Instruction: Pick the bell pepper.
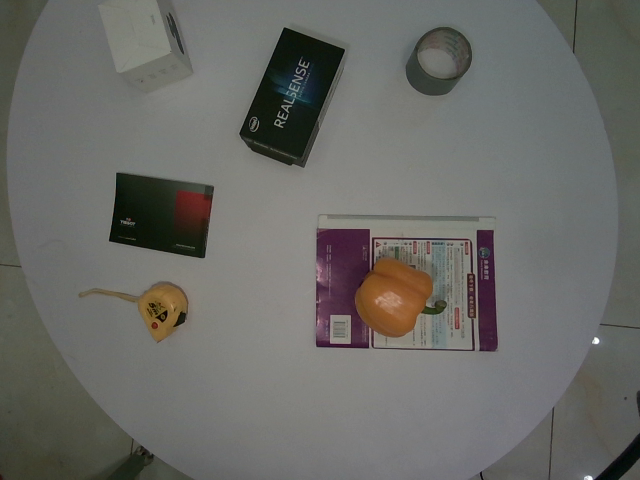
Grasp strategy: vertical